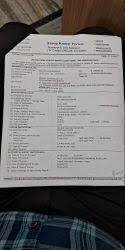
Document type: Invoice